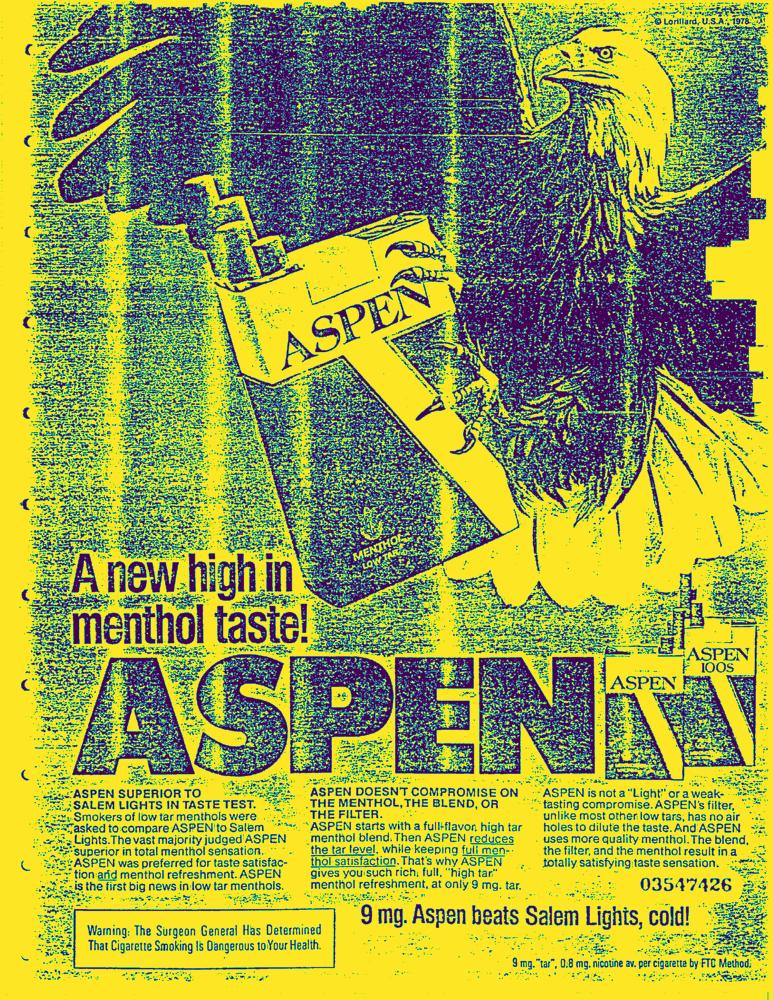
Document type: AD